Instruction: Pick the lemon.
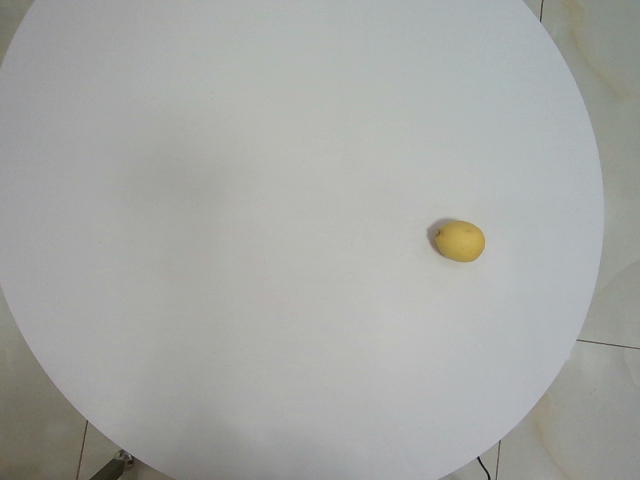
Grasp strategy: vertical